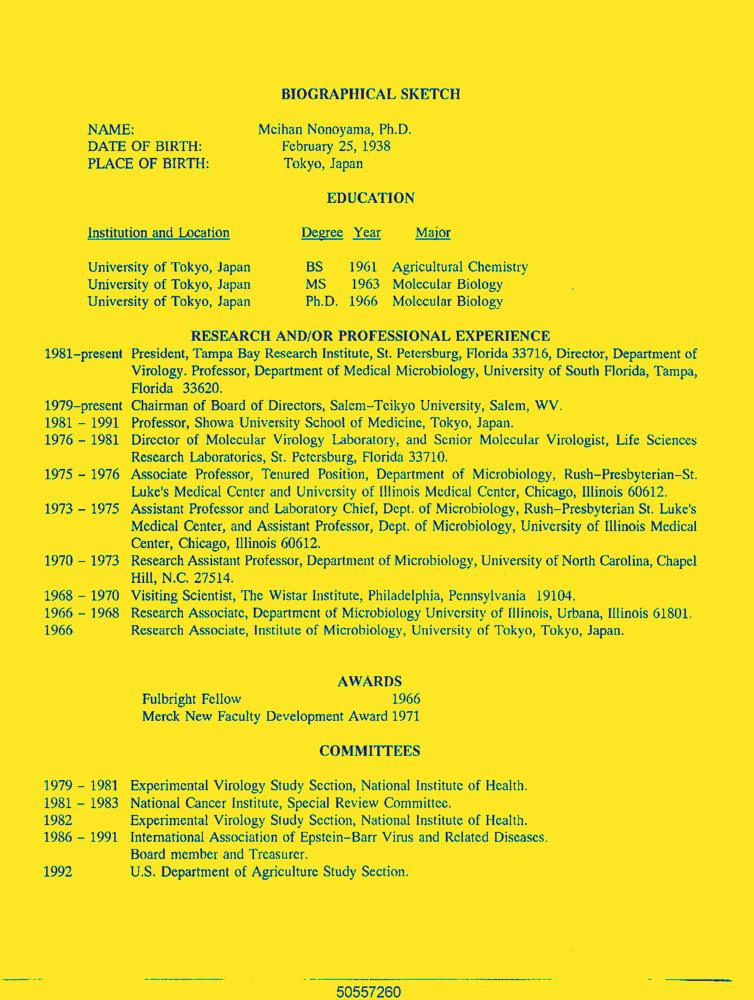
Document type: Resume-Doc